Question: Which state is mentioned in the document?
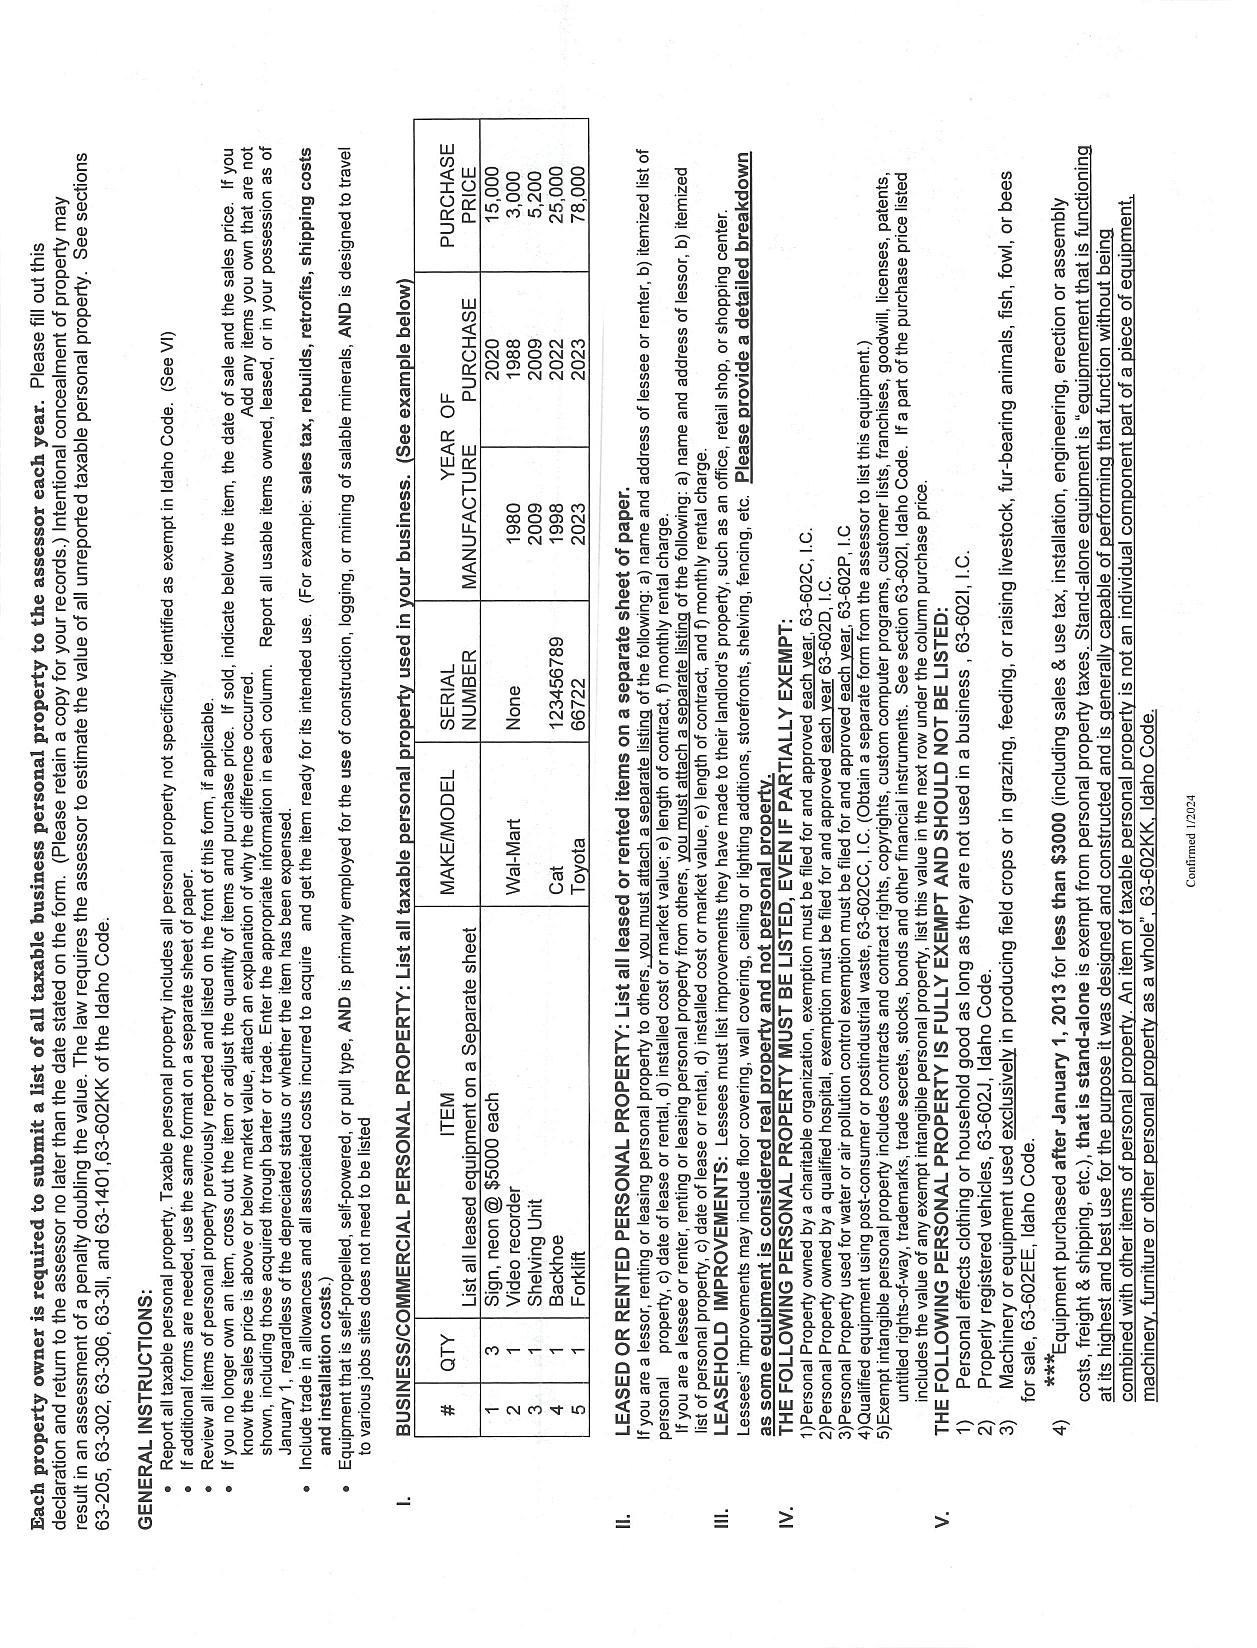
Answer: "VA"